Question: What appears to be the issue?
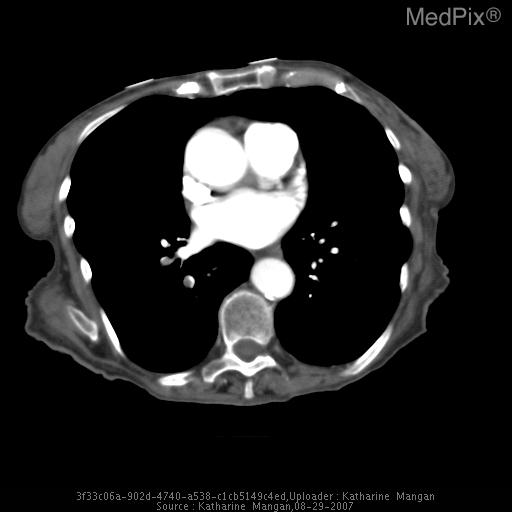
Answer: The findings suggest Multiple filling defects in the right and left pulmonary arteries (lower lobes) consistent with pulmonary embolism.. CT angiography axial image demonstrating multiple pulmonary emboli.. The patient might have a history of 86 y/o woman with shortness of breath.